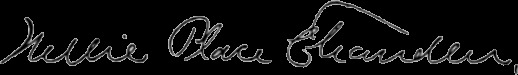
Signature of: nellie p chandler